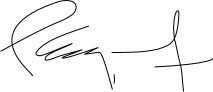
Signature of: adolfo pérez esquivel